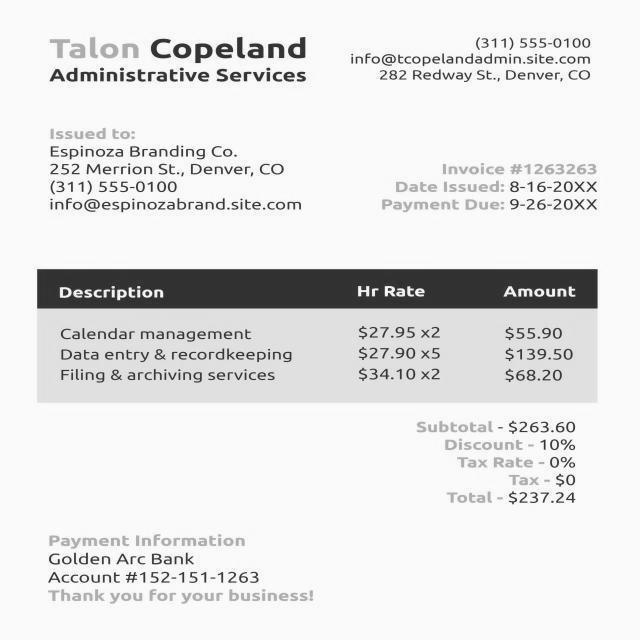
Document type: Invoice